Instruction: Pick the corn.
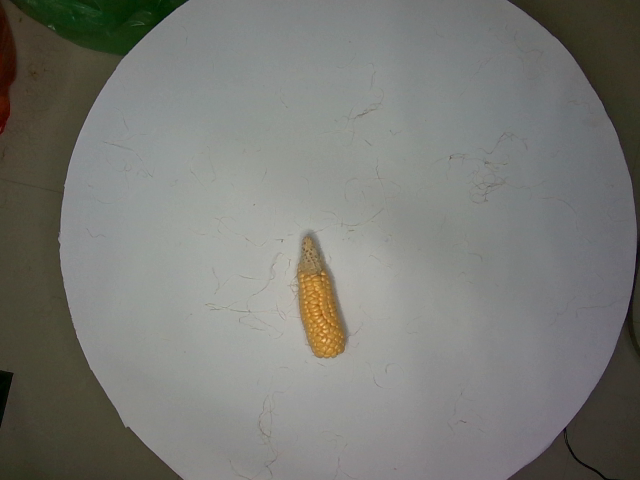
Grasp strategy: vertical